Question: How is the history relevant to the case?
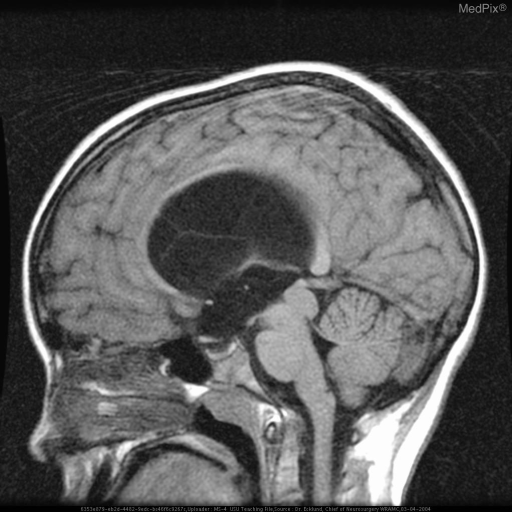
Answer: The patient's history of Pt is a 10 y/o bright male with a h/o developmental tremor and some degree of gait asymmetry/ right toe flat walking with a short h/o new onset severe headache with associated loss of balance leading to fall, no LOC.  Previous hx unknown. is key in understanding the case.